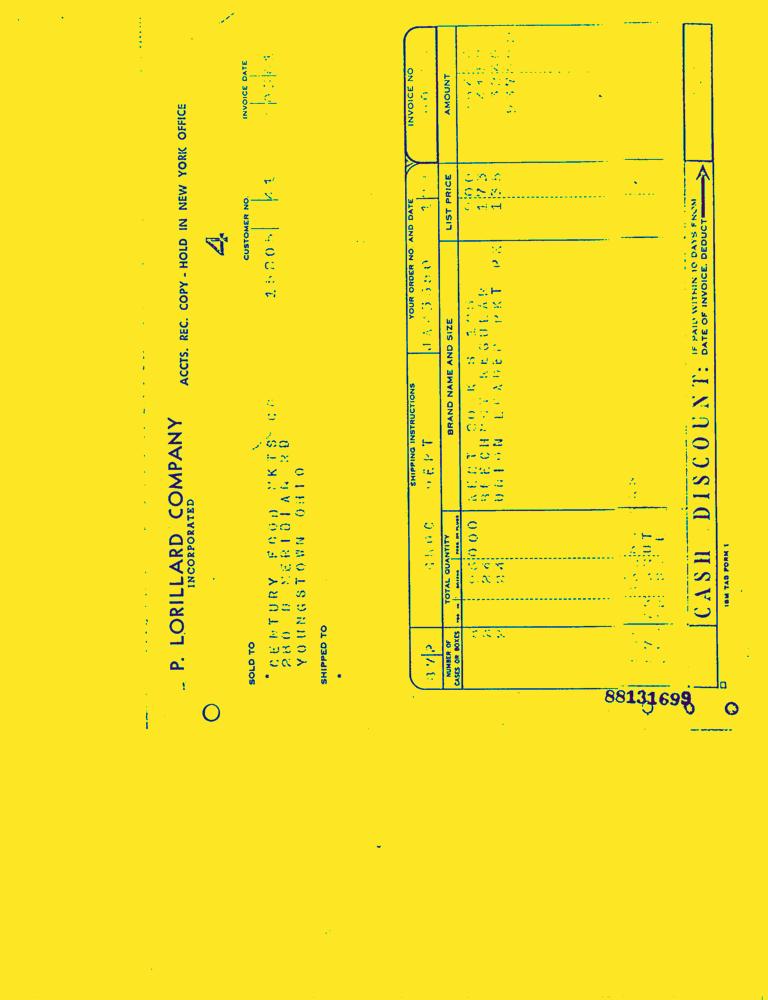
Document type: Invoice-Doc